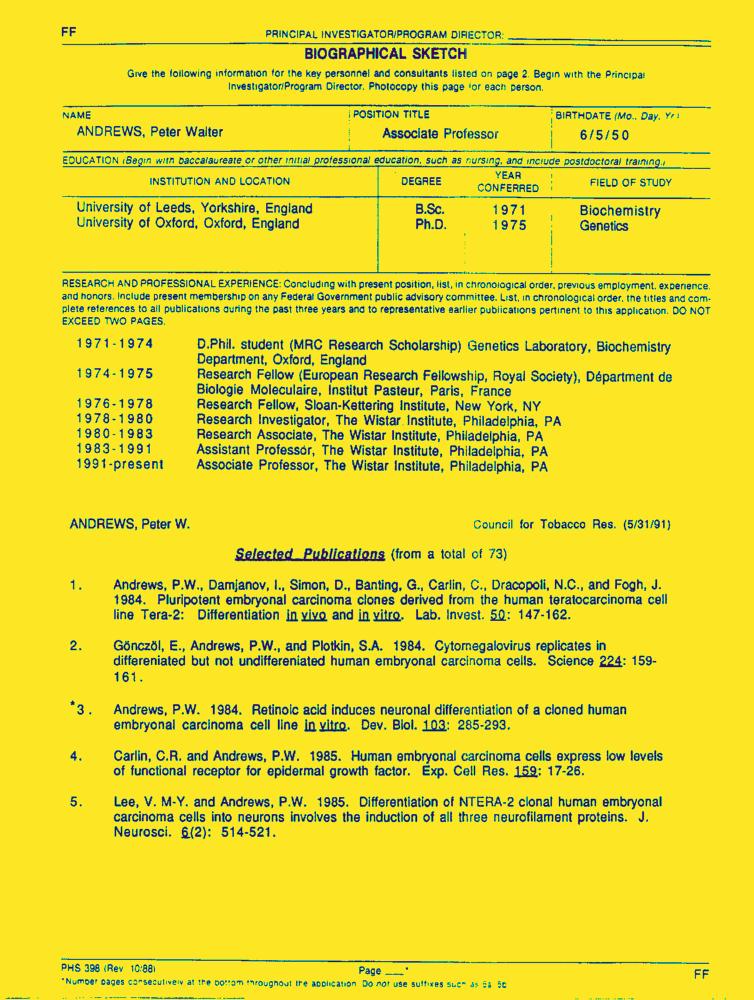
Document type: Resume-Doc